Question: Describe the condition in detail:
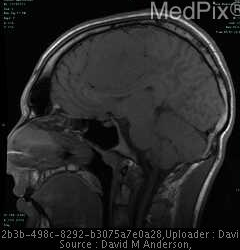
Answer: The disease is discussed as: The most common extraaxial neoplasm of the brain, meningiomas, often affect middle-aged women.  They account for 15-20% of all primary brain tumors. They are most commonly found in the parasagittal dura, convexities, sphenoid wing, cerebellopontine angle cistern, and olfactory groove.  Up to 90% are supratentorial, and 1% occur outside the CNS (presumably due to arachnoid rests).  Less than 10% cause symptoms, with the majority discovered incidentally or at autopsy or on brain imaging.

On CT, they are typically hyperdense, with up to 20% demonstrating calcification.  On MR, they are typically well-circumscribed and iso- to hypointense on T1, iso- to hyperintense on T2, and strongly enhancing.  A dural tail is seen in up to 72%, which is thought to represent a neoplastic infiltration or a reactive fibrovascular proliferation of the meninges.  This finding is suggestive but not specific, however.  Similarly, a distinct cleft of arachnoid with trapped CSF and vessels is common.  Meningiomas typically take one of two forms, either “globose” (spherical) or “en plaque” (flat).

Meningiomas may encase and narrow vessels, and incite a varying amount of edema, depending on location (cerebral cortical lesions have more edema, basal cisterns – less).  Bony changes may be hyperostotic or osteolytic, mimicking Paget’s or fibrous dysplasia.  On angiography, the “in-law” sign has been described (coming early and staying late) with an early blush and delayed washout.  Due to their vascularity, preoperative embolization can be performed (particularly at the skull base, where the lesions may be unresectable).

Malignant meningiomas, a rare variant, demonstrate rapid growth or intraparenchymal invasion.  These are associated with a higher rate of recurrence – 75%, versus a recurrence rate of 3-7% for benign meningiomas.